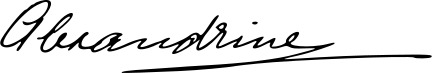
Signature of: alexandrine of mecklenburg schwerin